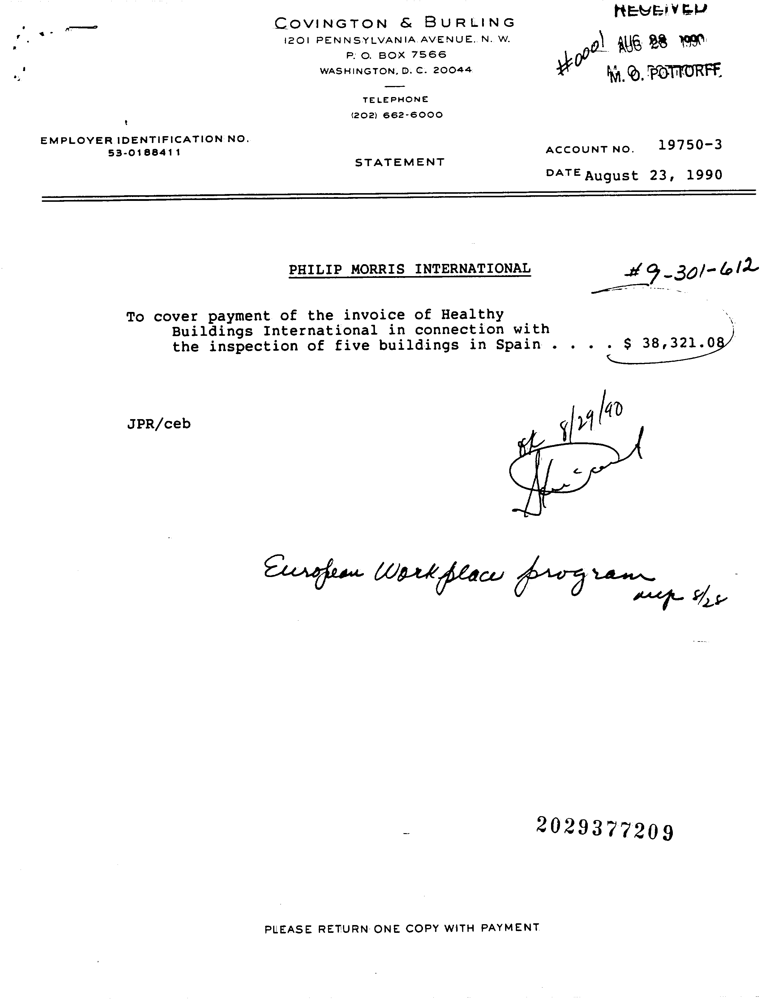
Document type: Invoice